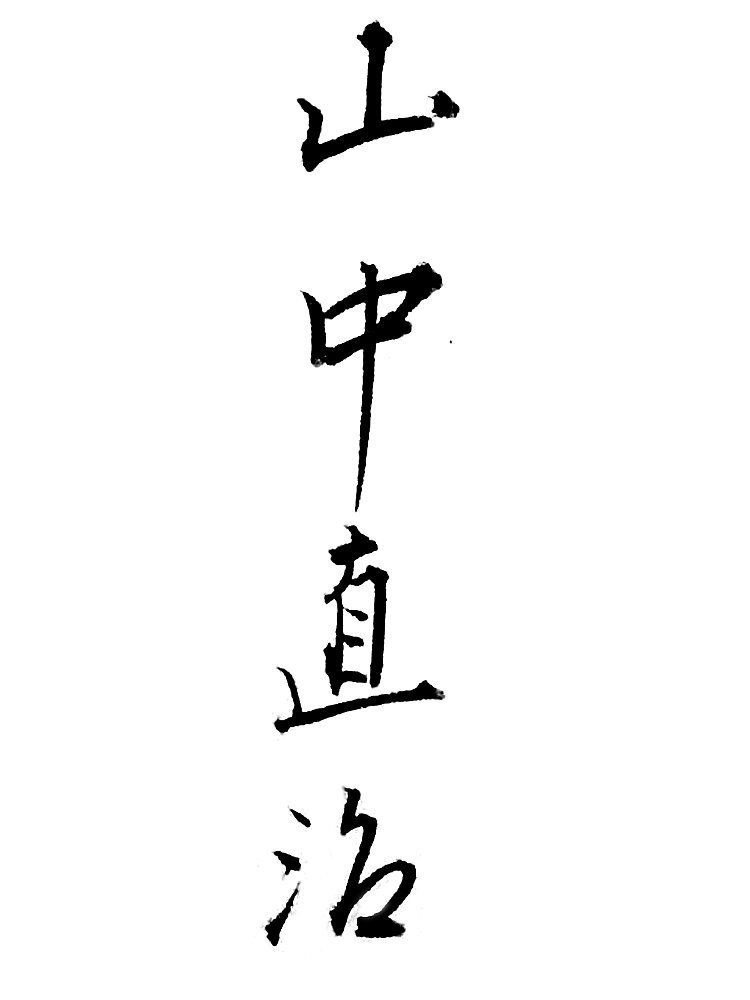
Signature of: naoji yamanaka